Retrieve the amount in words, amount in figures, name of the payee, date on the cheque, and the bank name from the image.
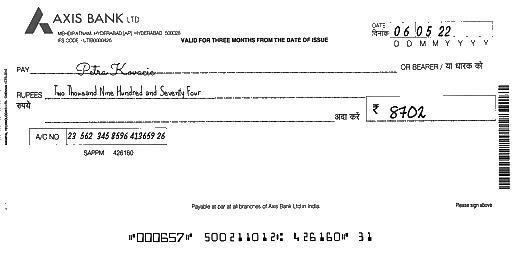
amt_in_words: Two Thousand Nine Hundred and Seventy Four
amt_in_figures: 8702
payee_name: Petra Kovacic
bank_name: AXIS BANK
cheque_date: 06/05/22